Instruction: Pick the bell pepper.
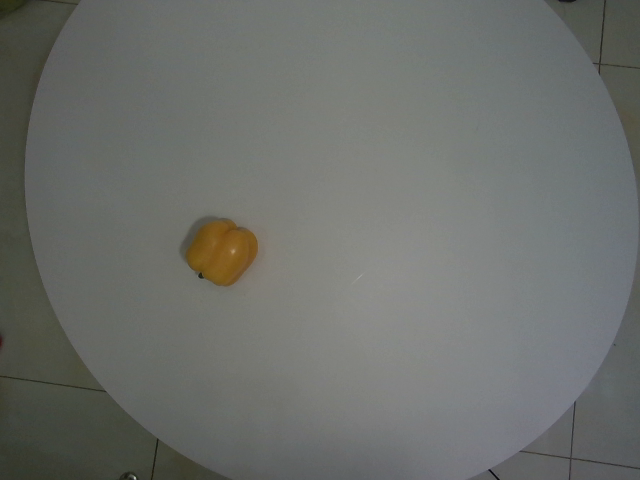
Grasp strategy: vertical